Question: In what way does the history help explain the case?
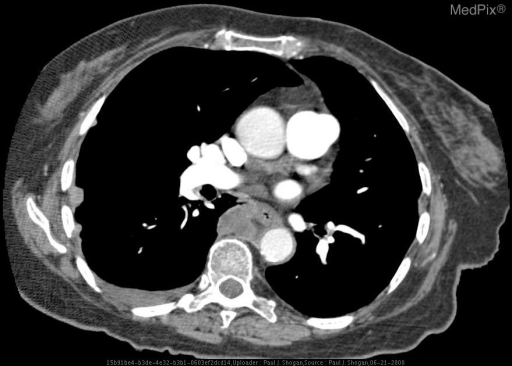
Answer: The patient's history of An 82-year-old female with productive cough and chest pain. is key in understanding the case.